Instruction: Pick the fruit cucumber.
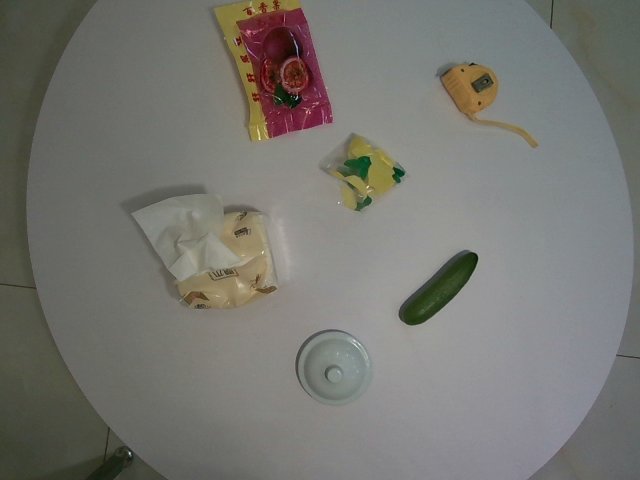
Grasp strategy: vertical